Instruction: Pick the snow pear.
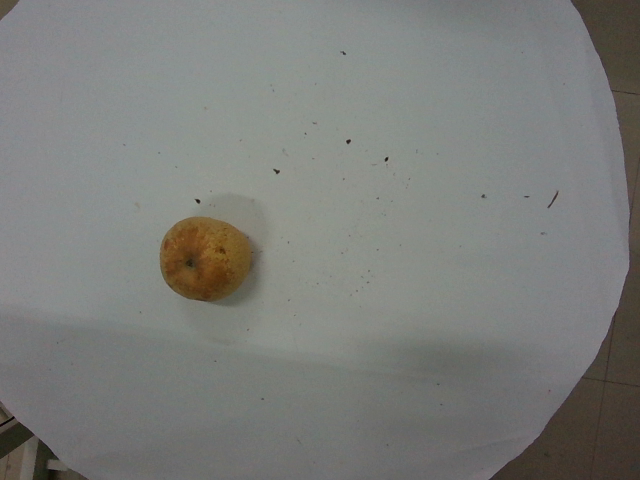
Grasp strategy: vertical